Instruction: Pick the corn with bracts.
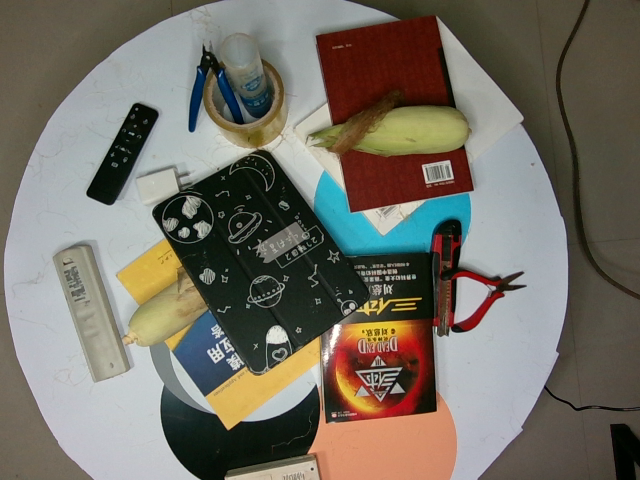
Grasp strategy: vertical